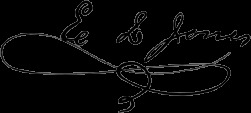
Signature of: edward dorr griffin jones